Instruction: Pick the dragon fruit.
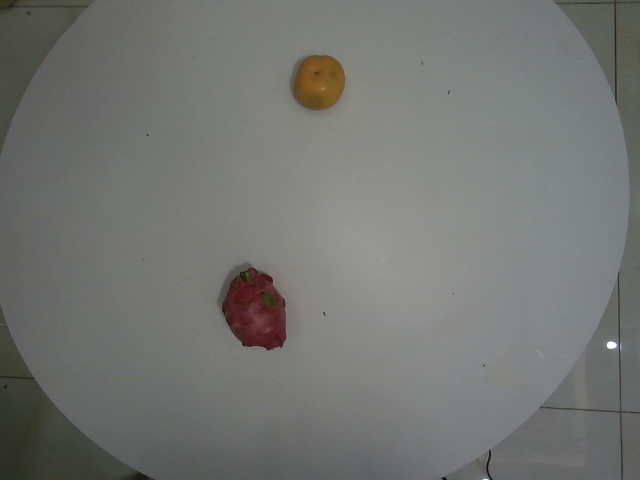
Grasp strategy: vertical